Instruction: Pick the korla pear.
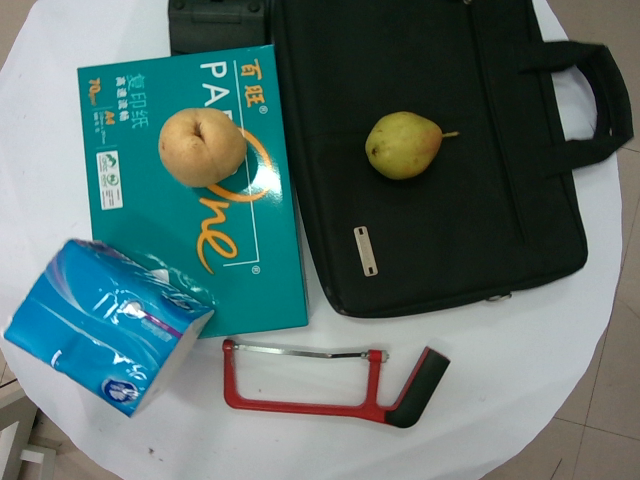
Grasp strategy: vertical